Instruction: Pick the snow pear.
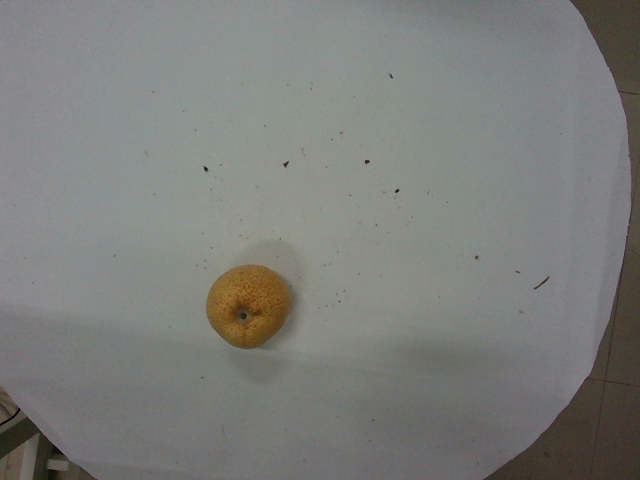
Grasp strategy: vertical